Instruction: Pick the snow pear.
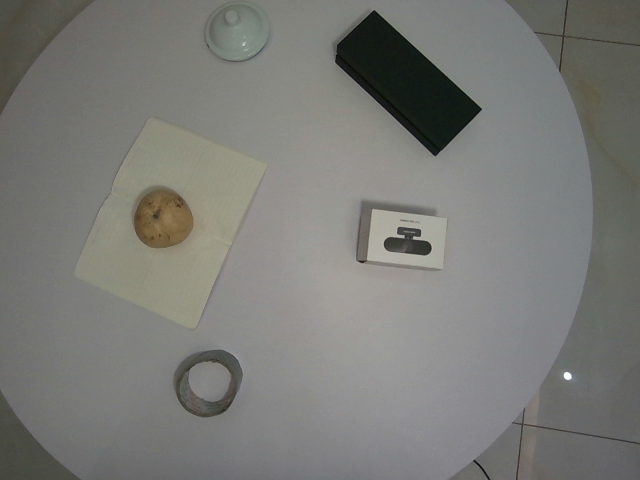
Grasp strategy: vertical